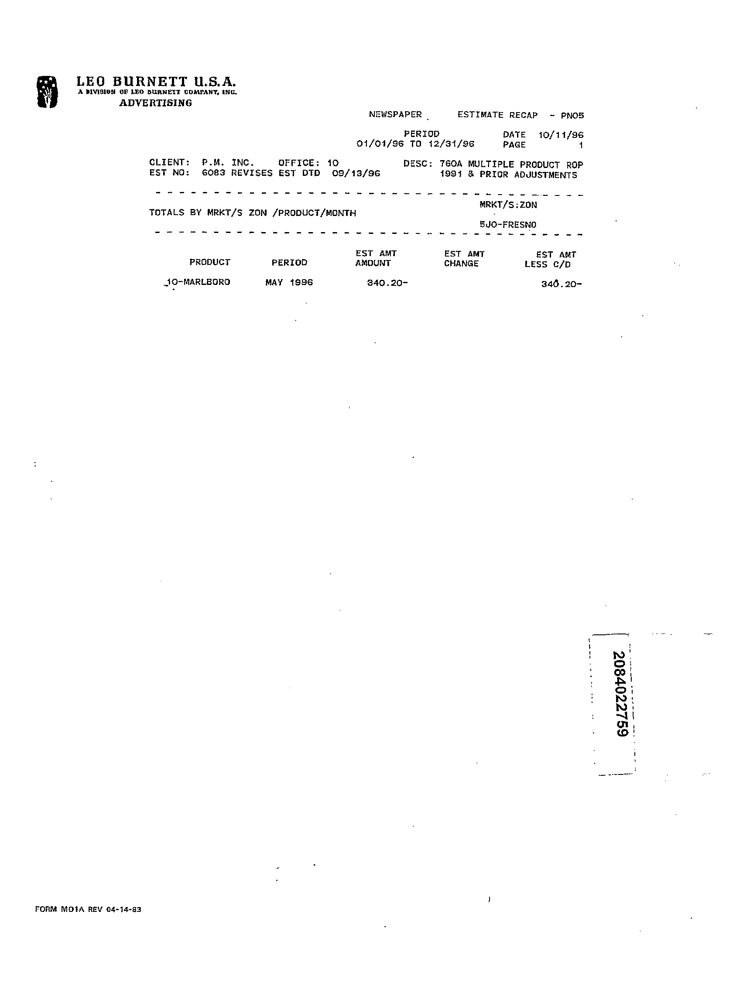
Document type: Invoice